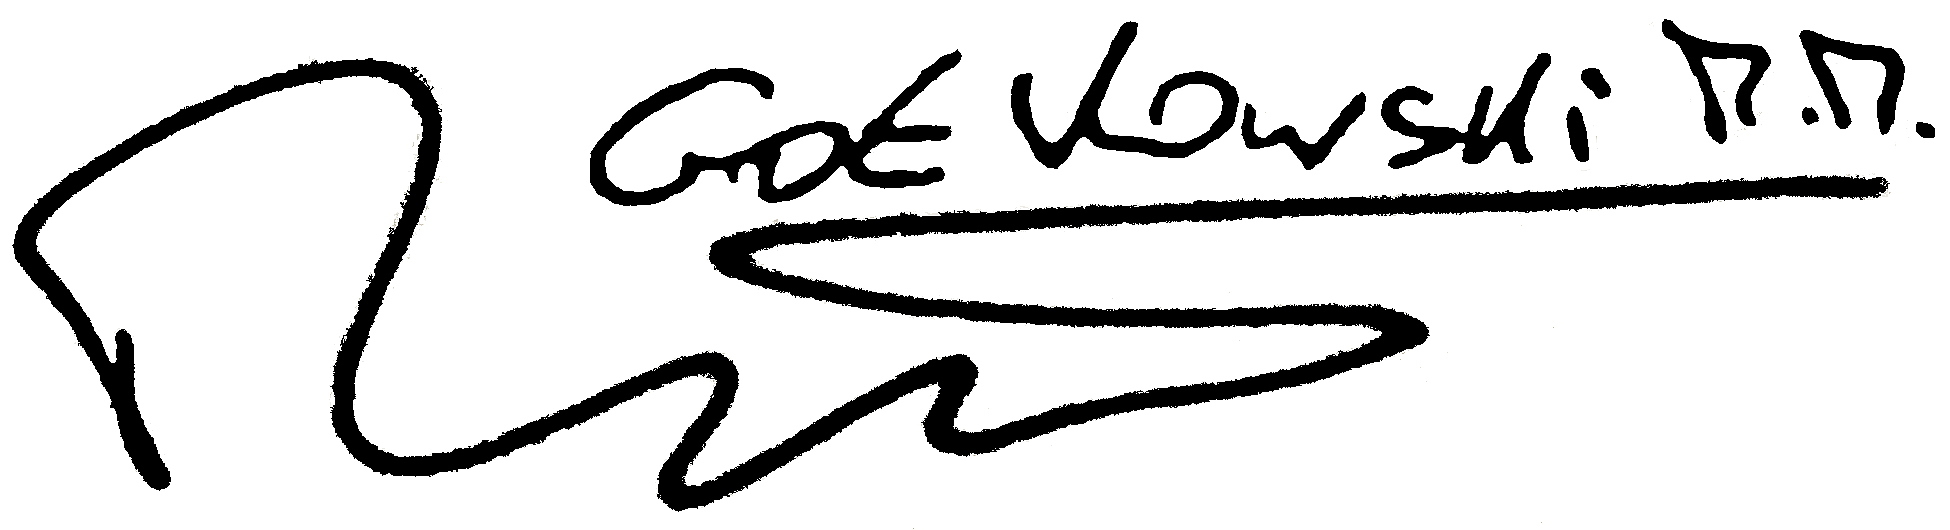
Signature of: michał gołkowski